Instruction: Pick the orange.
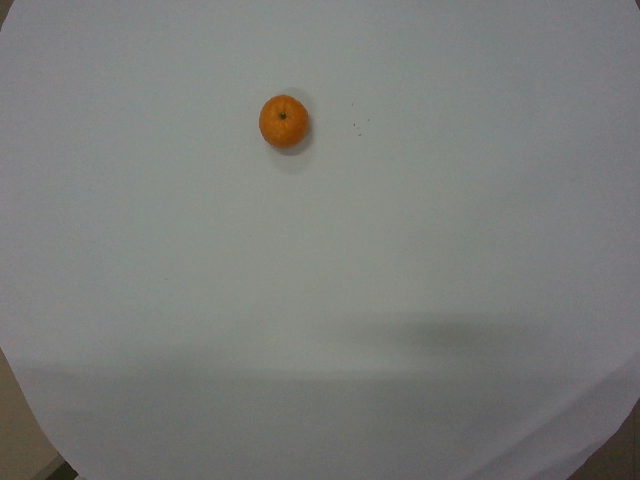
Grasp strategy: vertical